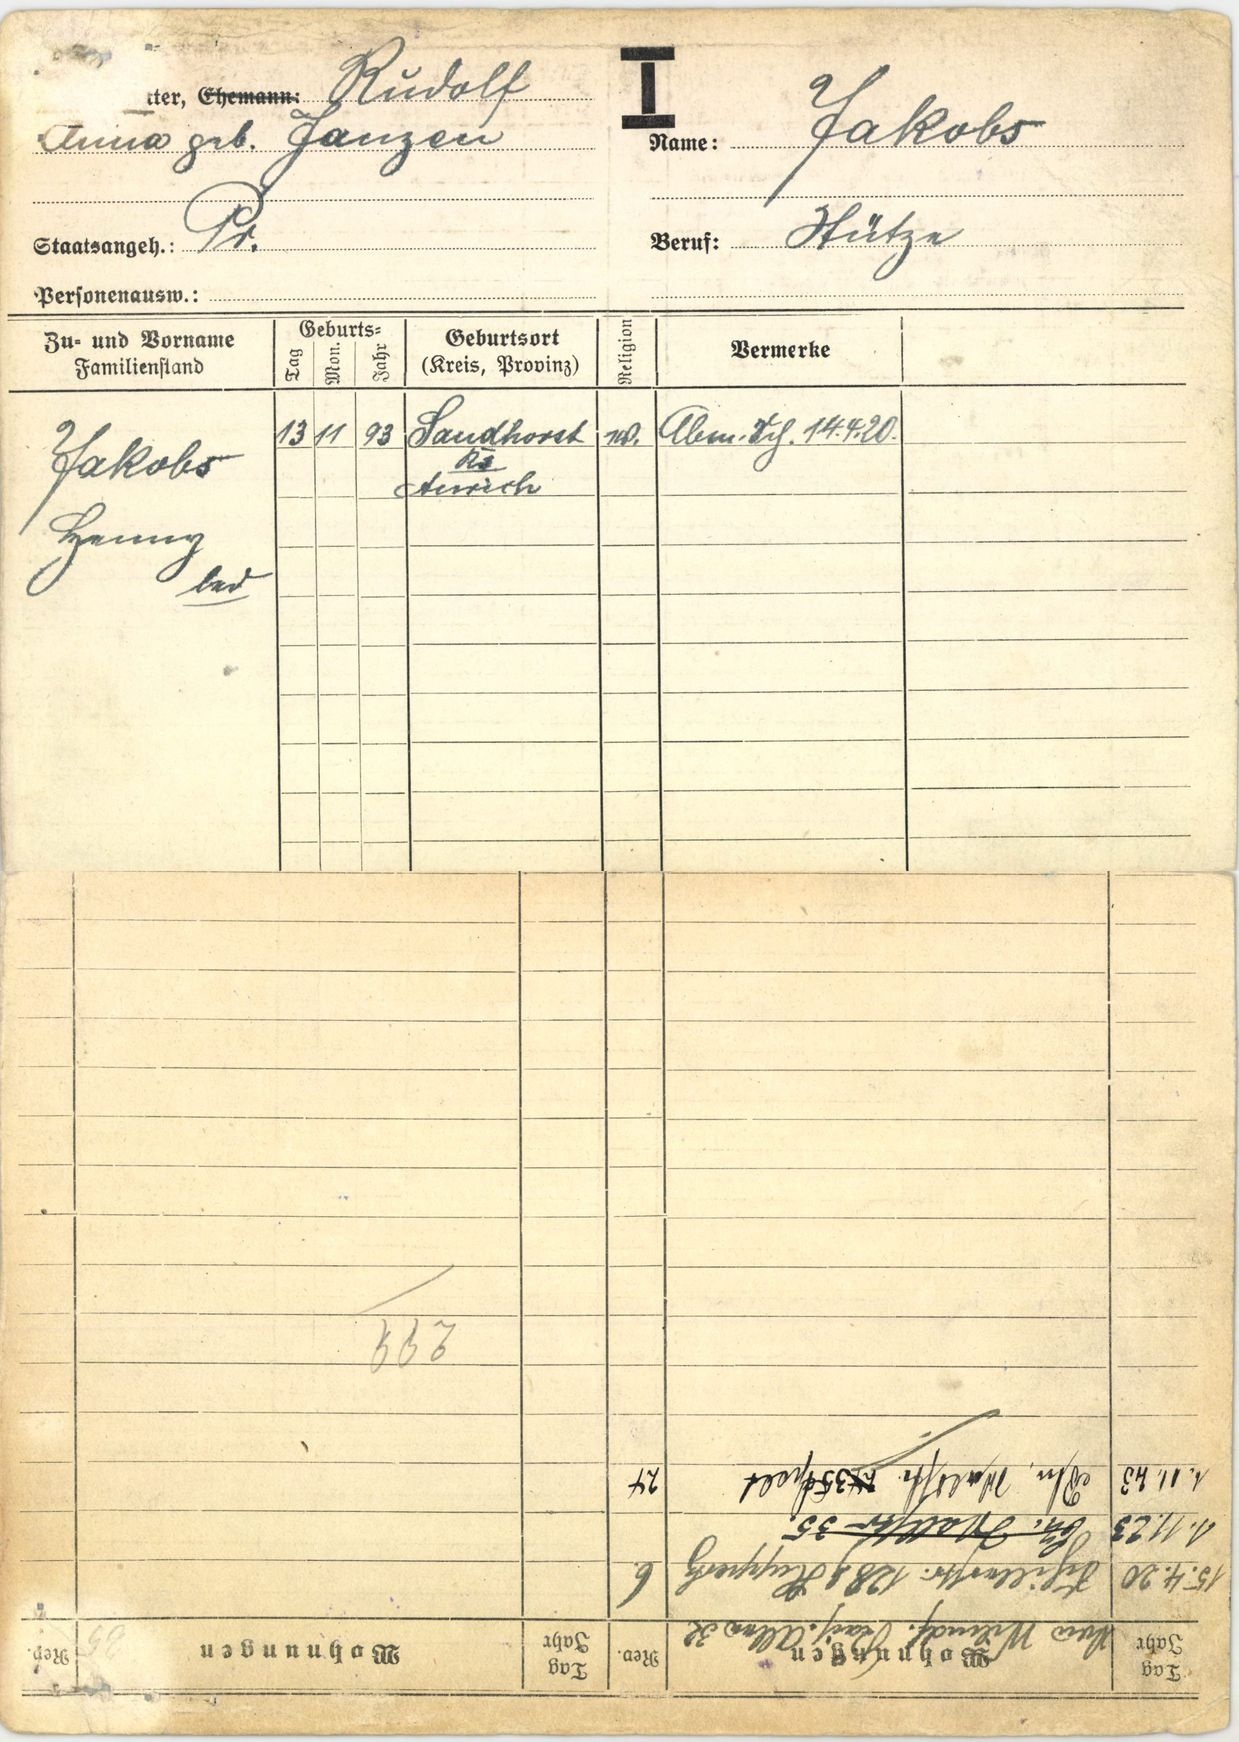
Jakobs